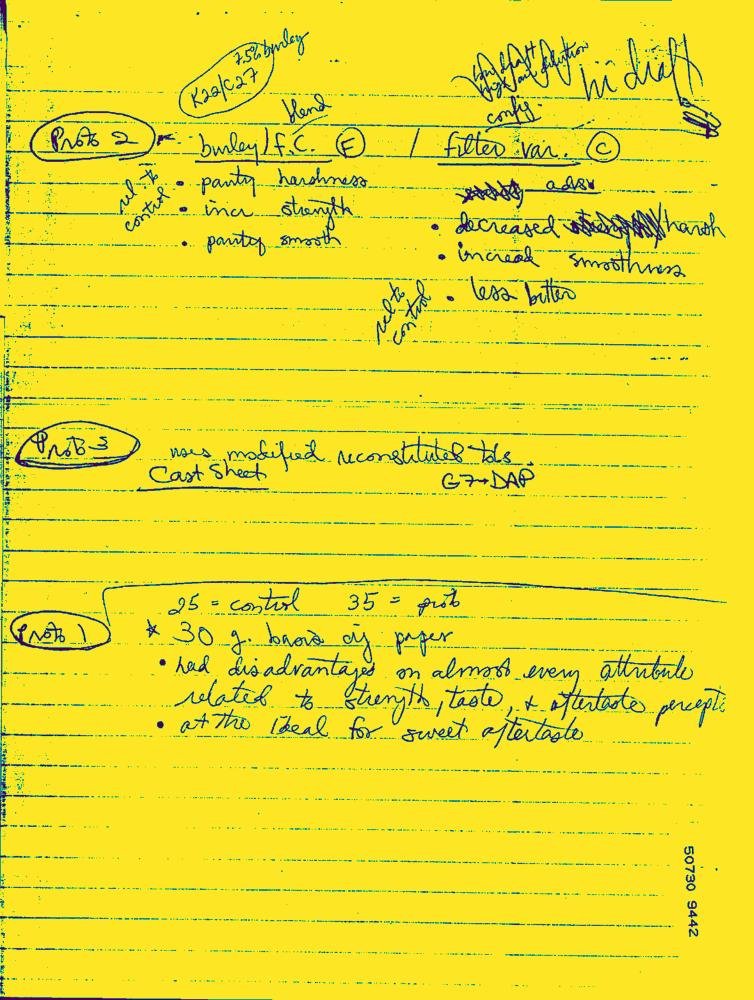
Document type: Hand-Written